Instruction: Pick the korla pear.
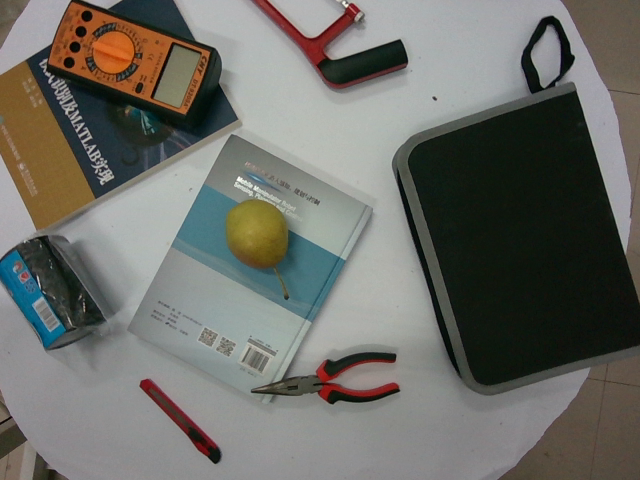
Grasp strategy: vertical